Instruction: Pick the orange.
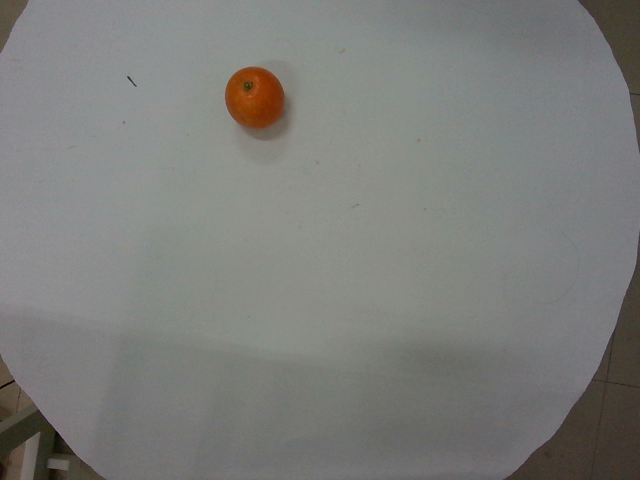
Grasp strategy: vertical